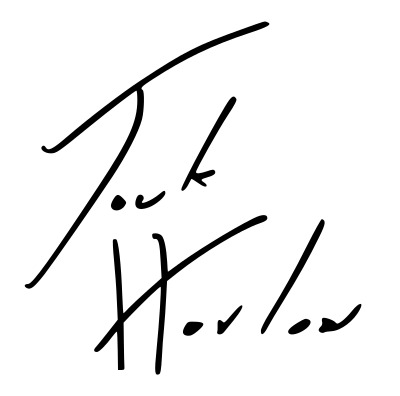
Signature of: jack harlow